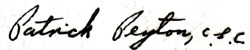
Signature of: patrick peyton